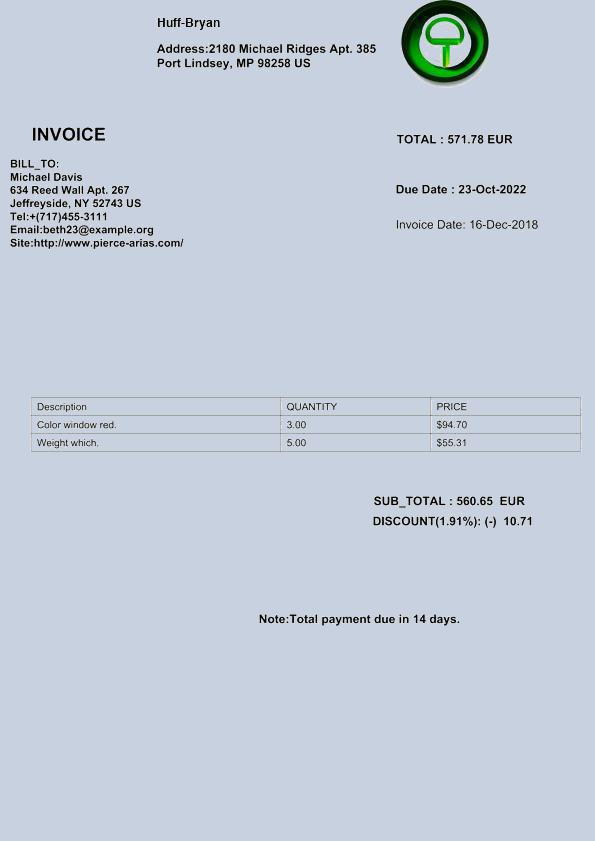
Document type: Invoice